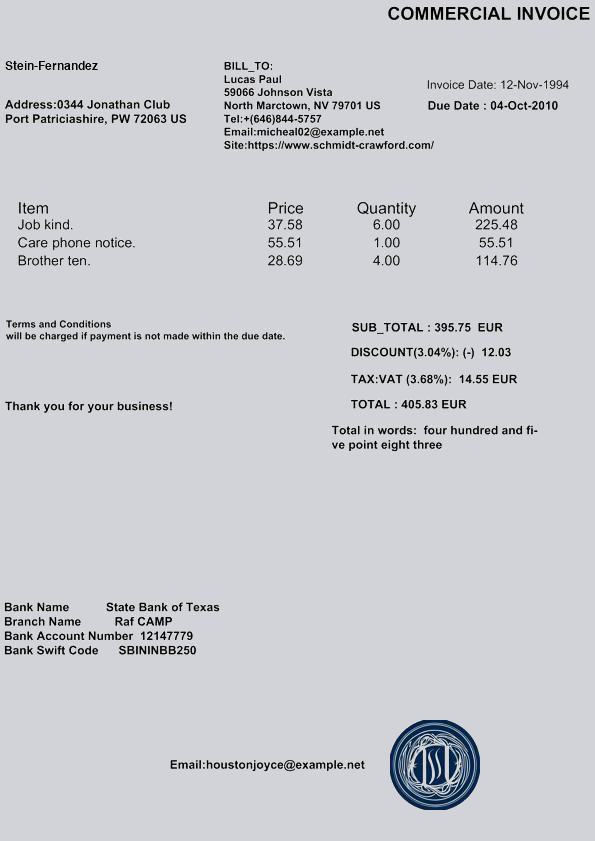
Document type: Invoice